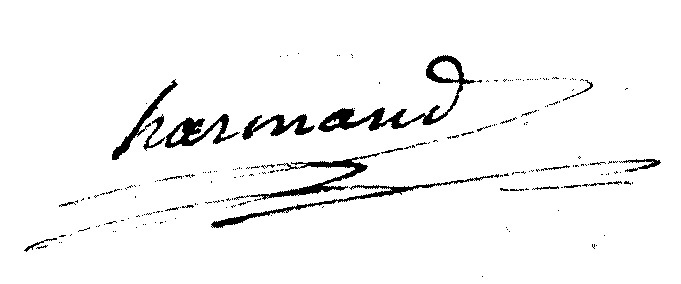
Signature of: nicolas françois harmand d abancourt